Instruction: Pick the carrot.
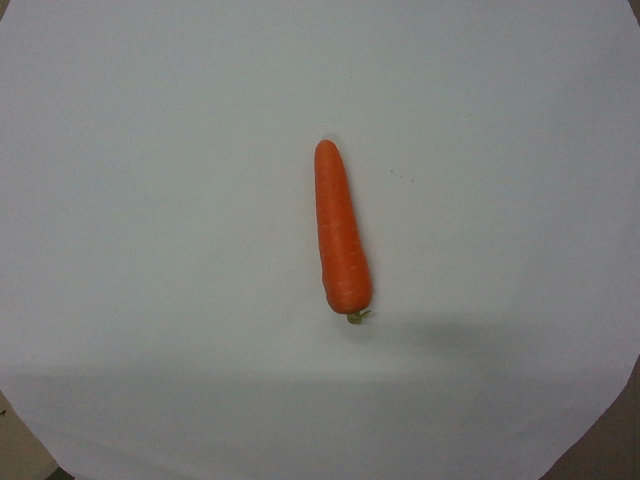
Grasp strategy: vertical